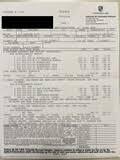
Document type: Invoice